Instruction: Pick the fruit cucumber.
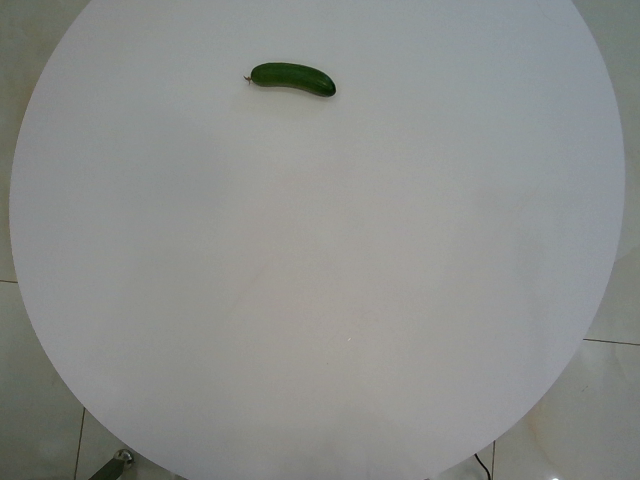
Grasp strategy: vertical